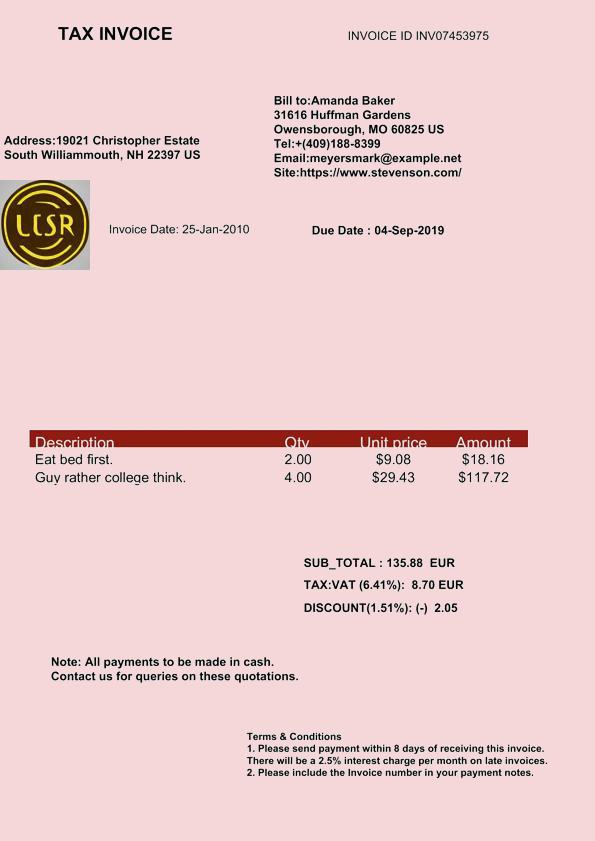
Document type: Invoice